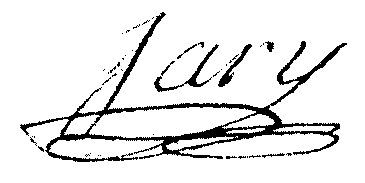
Signature of: françois joseph jary